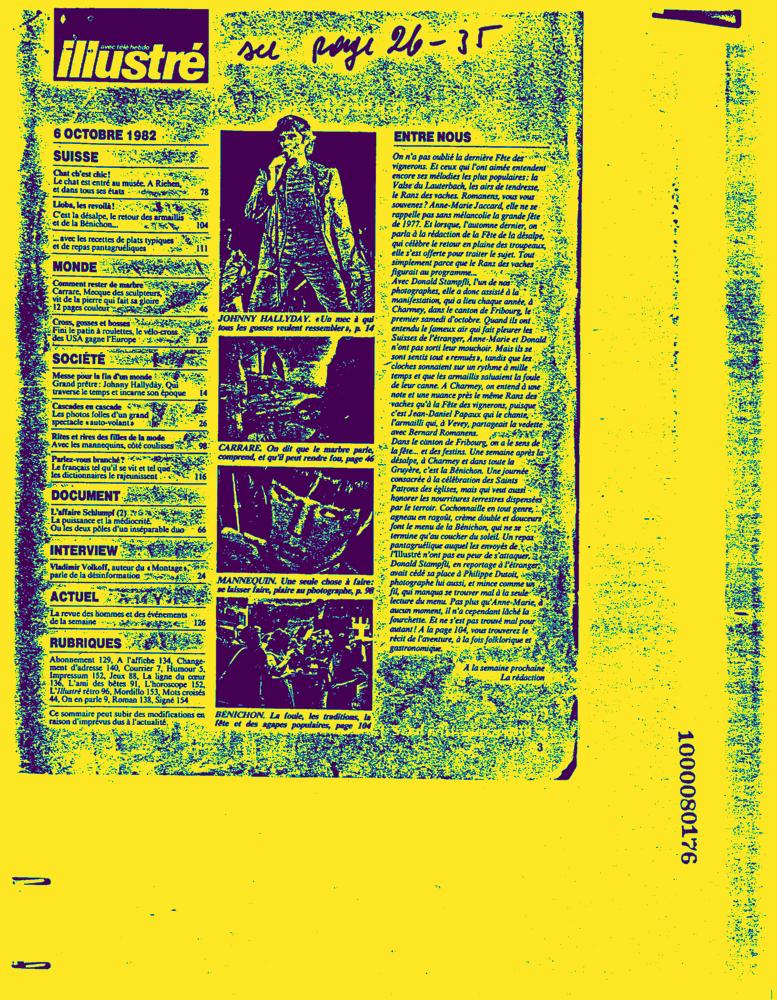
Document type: News-Article